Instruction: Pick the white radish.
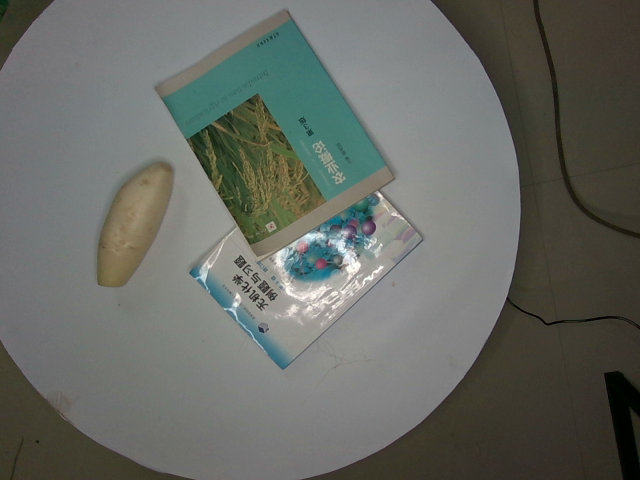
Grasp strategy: vertical